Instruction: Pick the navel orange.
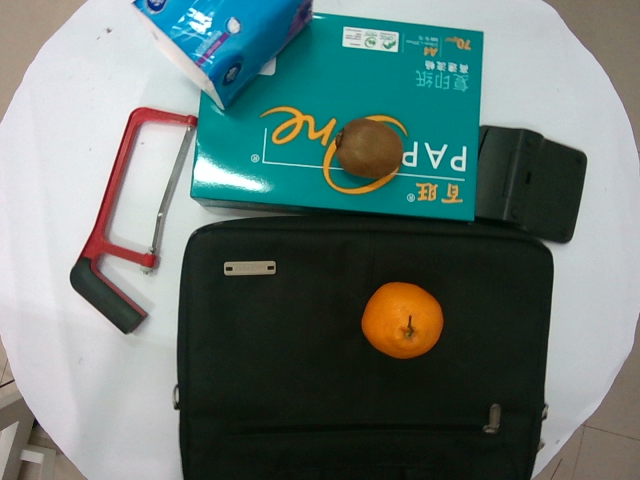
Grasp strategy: vertical